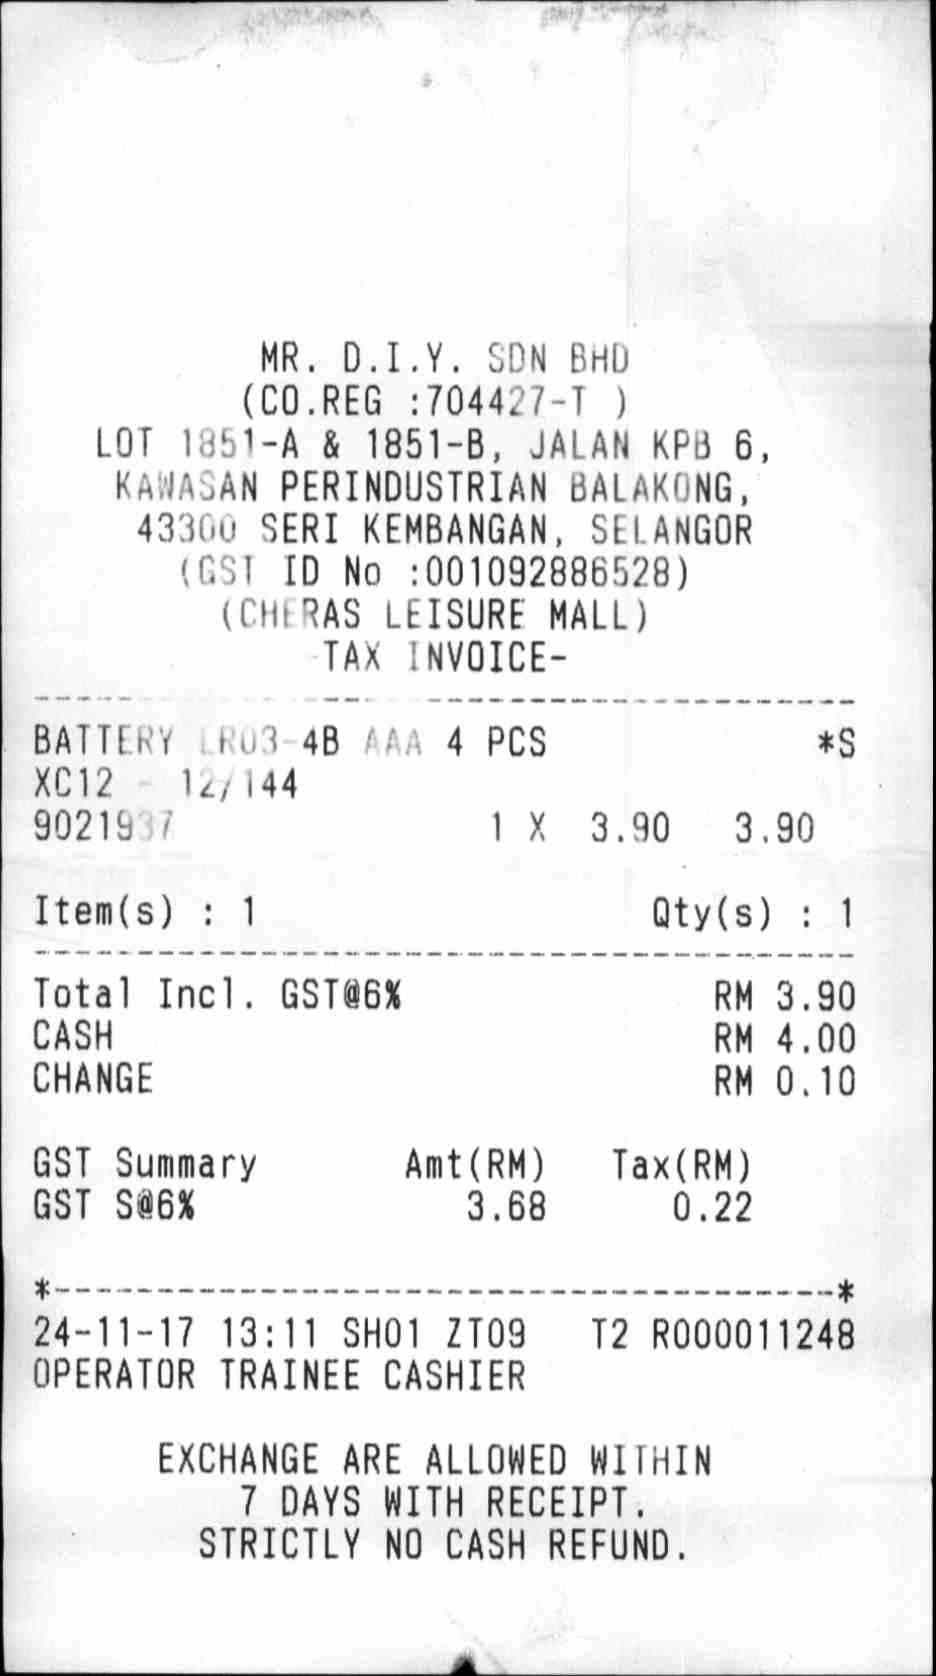
MR. D.I.Y. SDN BHD
(CO.REG :704427-T)
LOT 1851-A & 1851-B, JALAN KPB 6,
KAWASAN PERINDUSTRIAN BALAKONG,
43300 SERI KEMBANGAN, SELANGOR
(GST ID NO :001092886528)
(CHERAS LEISURE MALL)
TAX INVOICE-
BATTERY LR03-4B AAA 4 PCS
*S
XC12 - 12/144
9021937
1 X
3.90
3.90
STRICTLY NO CASH REFUND.
ITEM(S) : 1
QTY(S) : 1
TOTAL INCL. GST@6%
RM 3.90
CASH
RM 4.00
CHANGE
RM 0.10
GST SUMMARY
AMT(RM)
TAX(RM)
GST S@6%
3.68
0.22
24-11-17 13:11 SH01 ZT09
T2 R000011248
OPERATOR TRAINEE CASHIER
EXCHANGE ARE ALLOWED WITHIN
7 DAYS WITH RECEIPT.